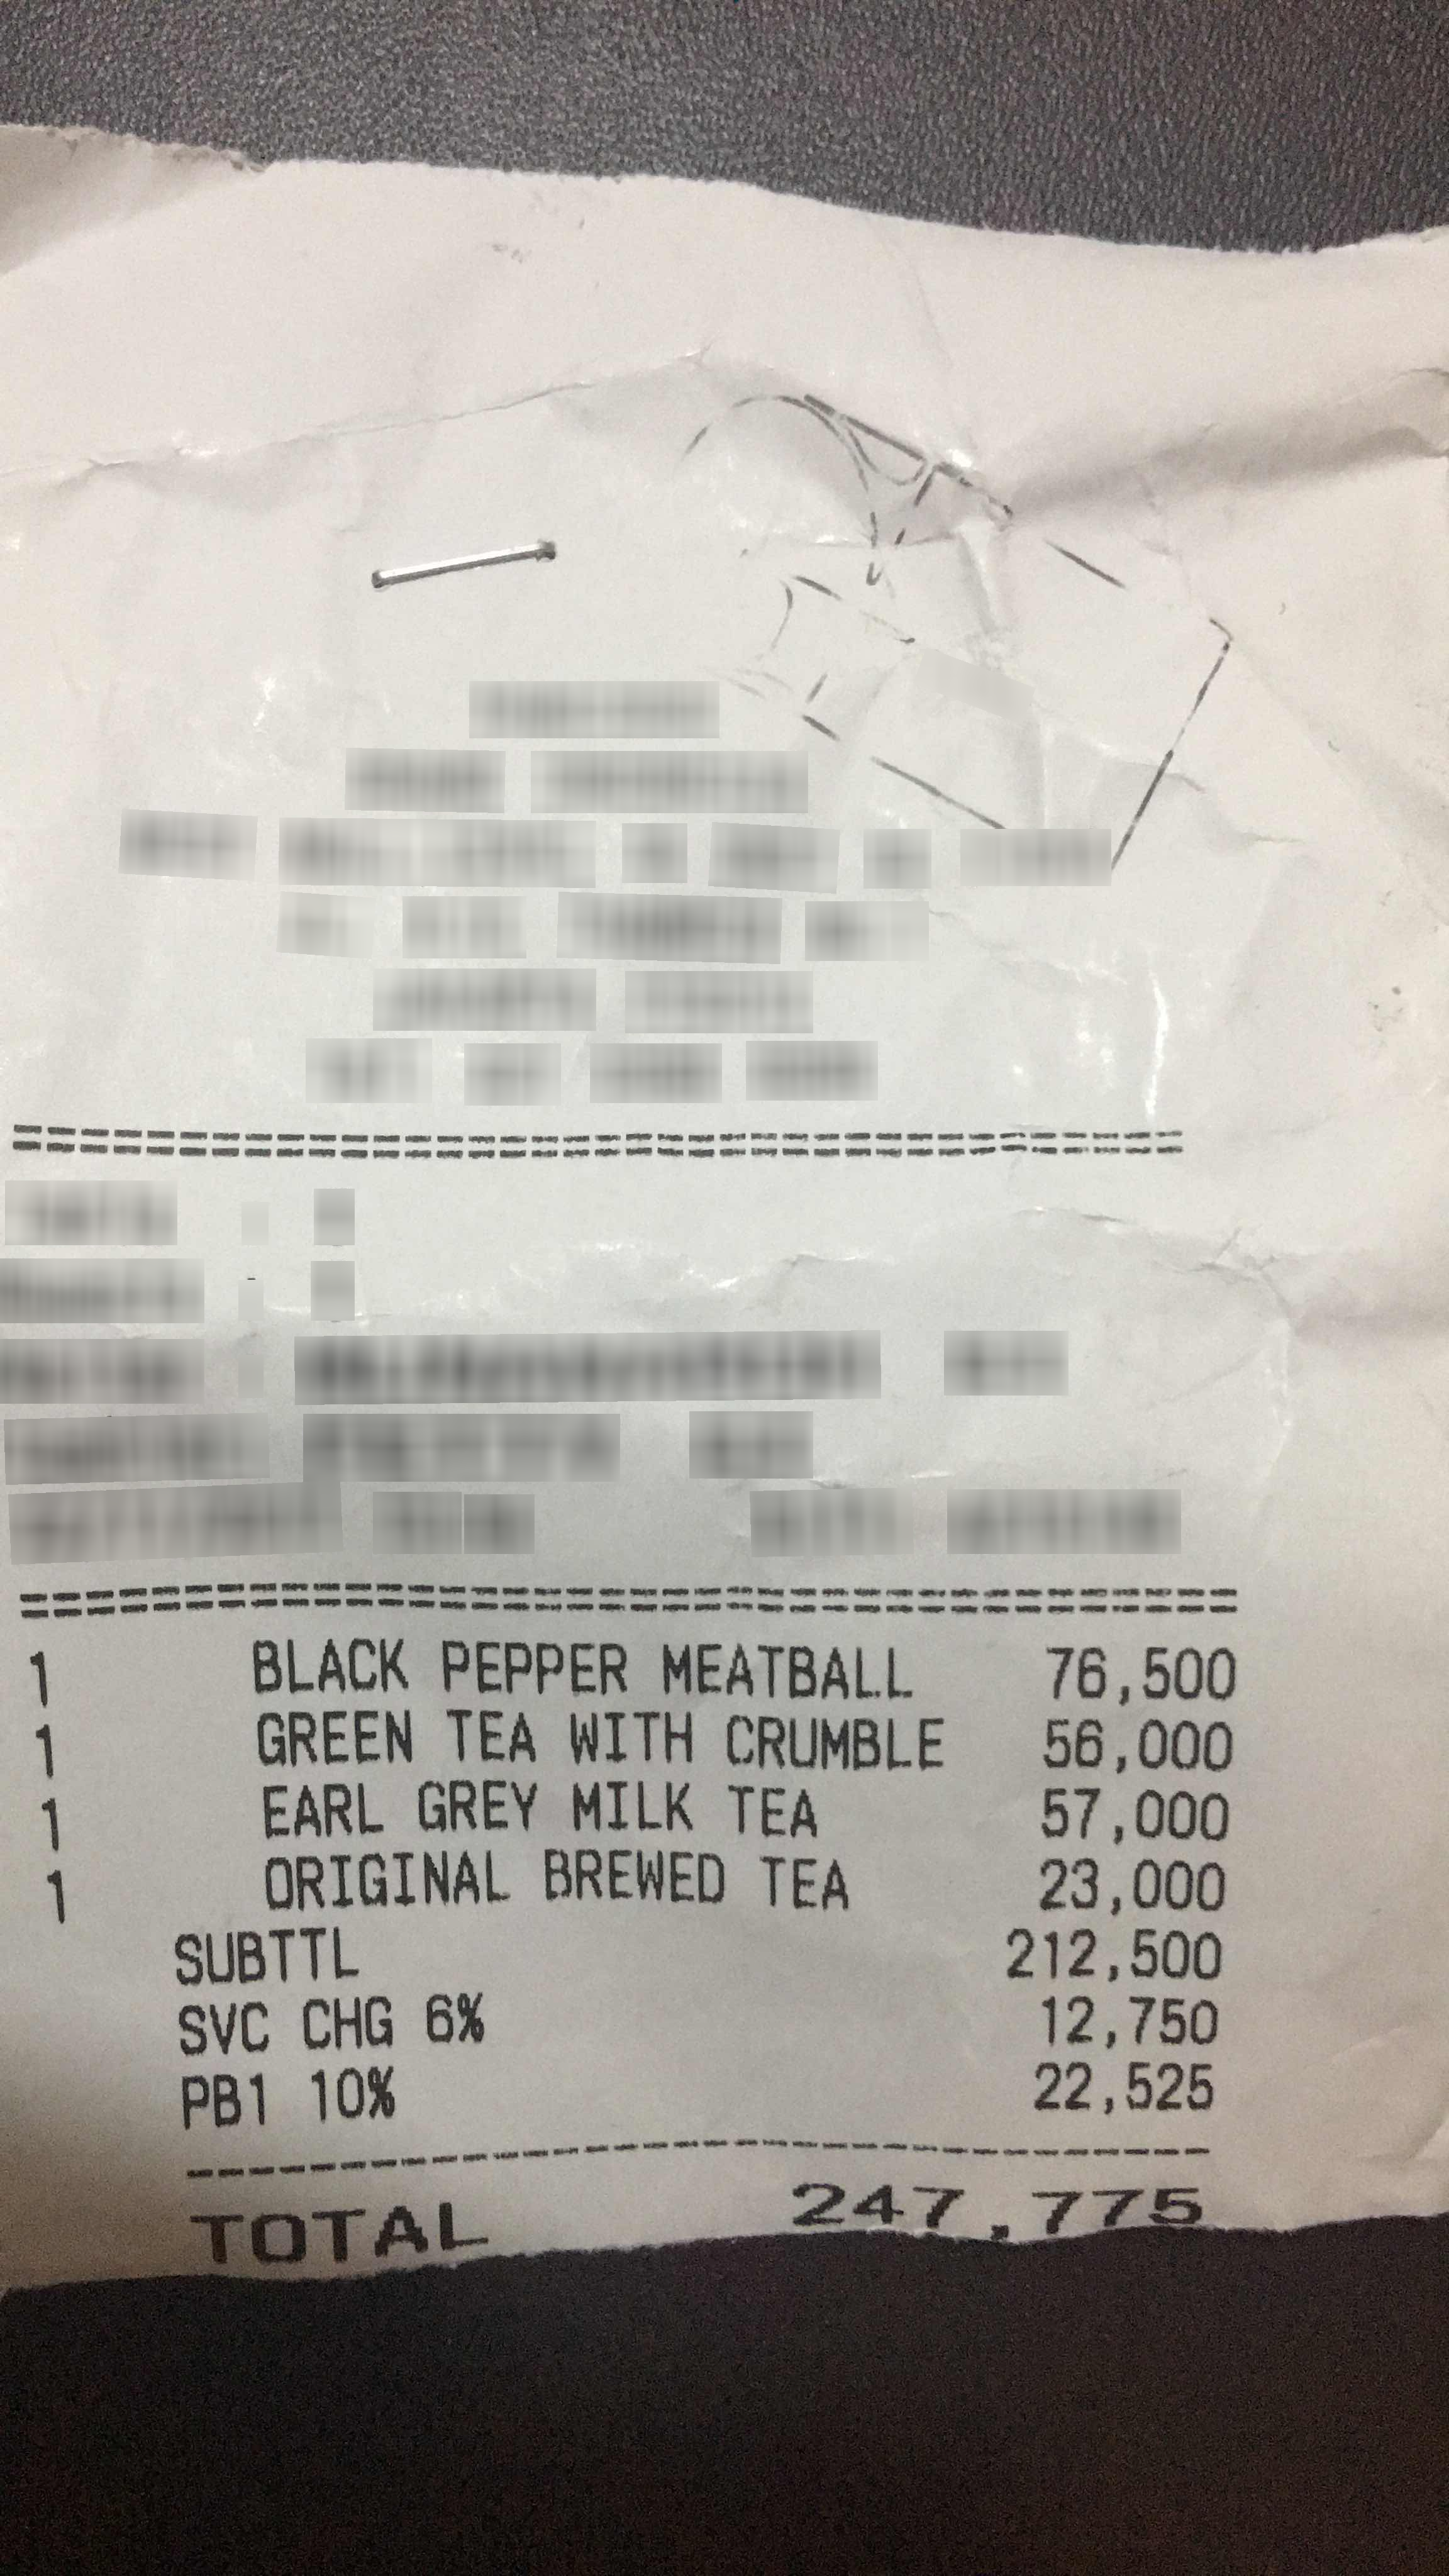
Receipt information:
store_name: BLACK PEPPER MEATBALL
subtotal: 212,500
total: 247,775
line_items: item_name: BLACK PEPPER MEATBALL
item_value: 76,500
item_quantity: 1
item_name: GREEN TEA WITH CRUMBLE
item_value: 56,000
item_quantity: 1
item_name: EARL GREY MILK TEA
item_value: 57,000
item_quantity: 1
item_name: ORIGINAL BREWED TEA
item_value: 23,000
item_quantity: 1